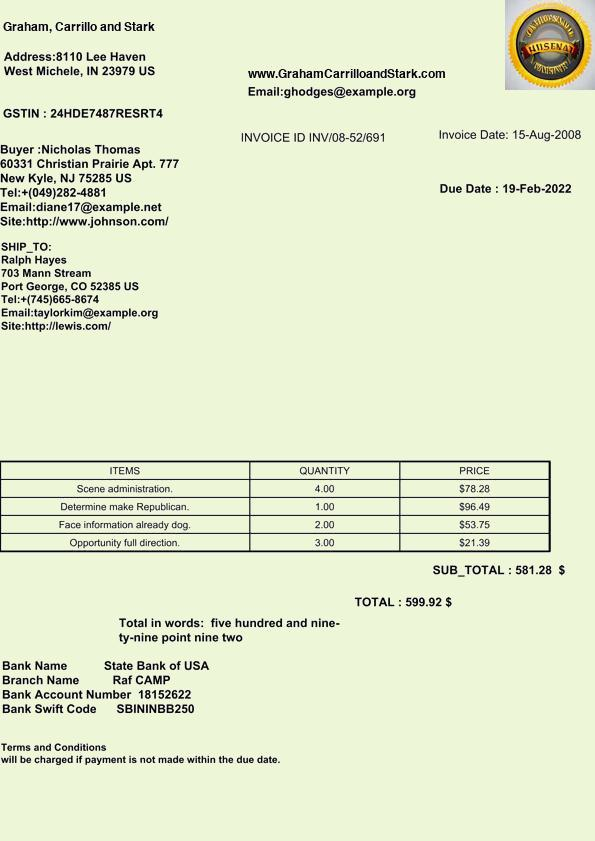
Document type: Invoice